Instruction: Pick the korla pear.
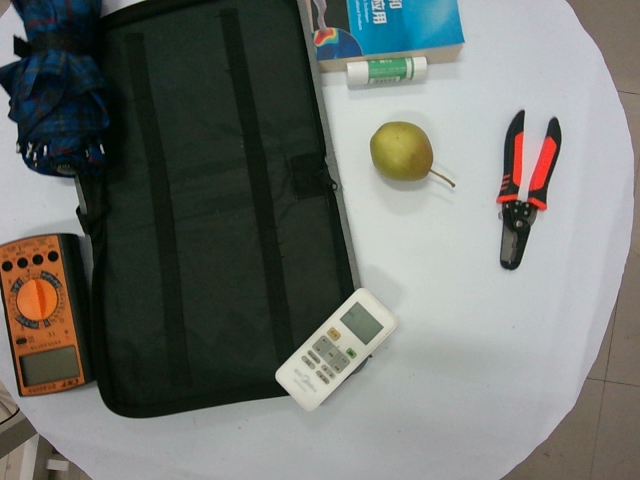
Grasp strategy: vertical